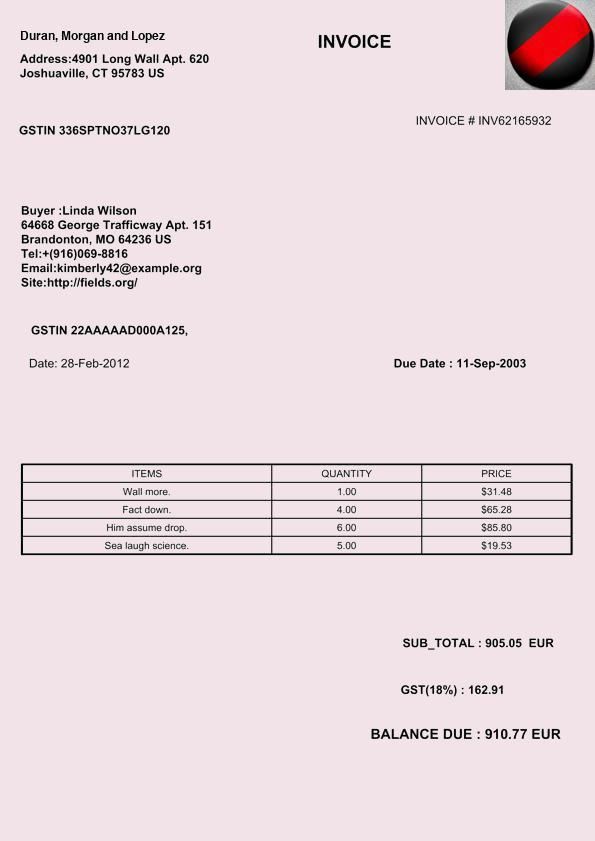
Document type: Invoice